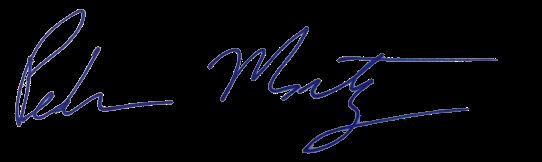
Signature of: pedro martinez